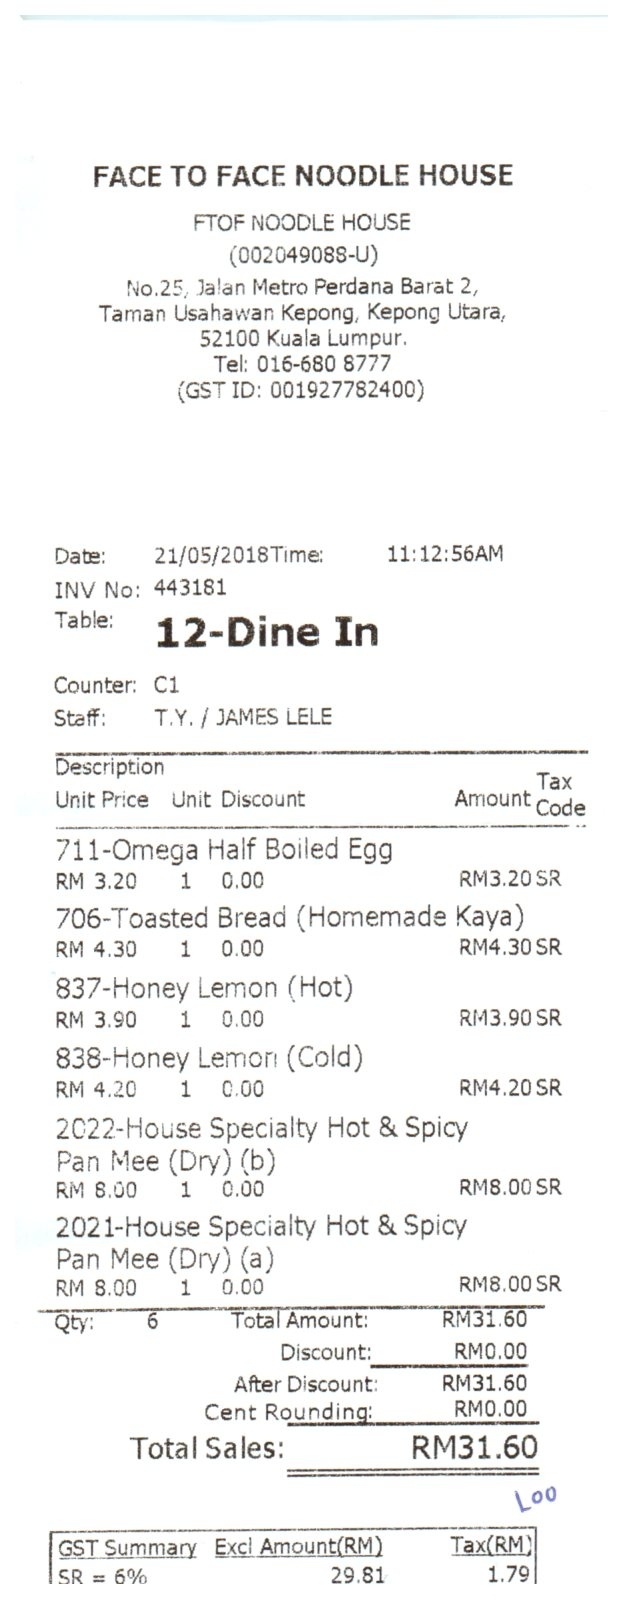
FACE TO FACE NOODLE HOUSE
FTOF NOODLE HOUSE
(002049088-U)
NO.25, JALAN METRO PERDANA BARAT 2,
TAMAN USAHAWAN KEPONG, KEPONG UTARA,
52100 KUALA LUMPUR.
TEL: 016-680 8777
(GST ID: 001927782400)
DATE:
11:12:56AM
INV NO: 443181
TABLE:
12-DINE IN
COUNTER: C1
STAFF:
T.Y./ JAMES LELE
DESCRIPTION
UNIT PRICE
UNIT DISCOUNT
AMOUNT
TAX
CODE
711-OMEGA HALF BOILED EGG
RM 3.20
1
0.00
RM3.20 SR
706-TOASTED BREAD (HOMEMADE KAYA)
RM 4.30
1
0.00
RM4.30 SR
837-HONEY LEMON (HOT)
RM 3.90
1
0.00
RM3.90 SR
838-HONEY LEMON (COLD)
RM 4.20
1
0.00
RM4.20 SR
2022-HOUSE SPECIALTY HOT & SPICY
PAN MEE (DRY)(B)
RM 8.00
1
0.00
RM8.00 SR
2021-HOUSE SPECIALTY HOT & SPICY
PAN MEE (DRY)(A)
RM 8.00
1
0.00
RM8.00 SR
QTY:
6
TOTAL AMOUNT:
RM31.60
DISCOUNT:
RM0.00
AFTER DISCOUNT:
RM31.60
CENT ROUNDING:
RM0.00
TOTAL SALES:
RM31.60
GST SUMMARY
EXCL AMOUNT(RM)
TAX(RM)
SR = 6%
29.81
1.79
21/05/2018TIME: